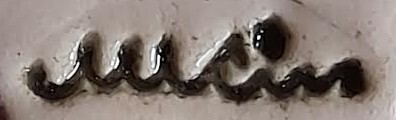
Signature of: katalin m kiss